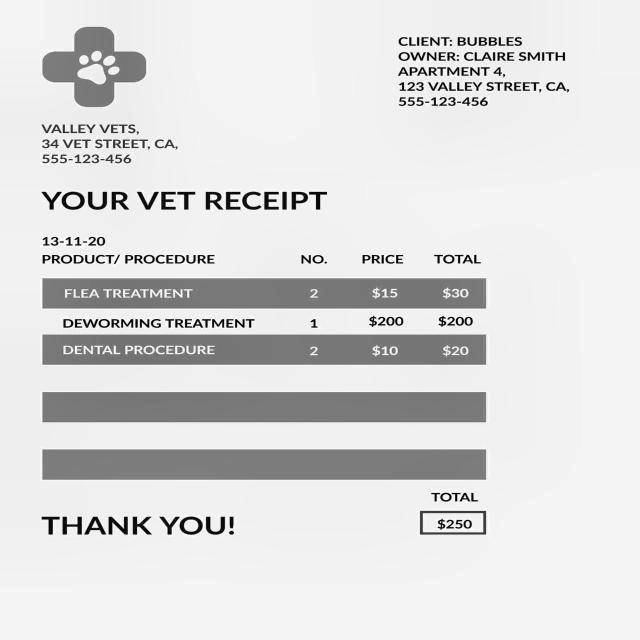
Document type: Invoice